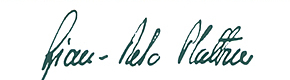
Signature of: gian reto plattner